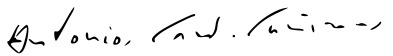
Signature of: antonio cañizares llovera